Question: What might the diagnosis be?
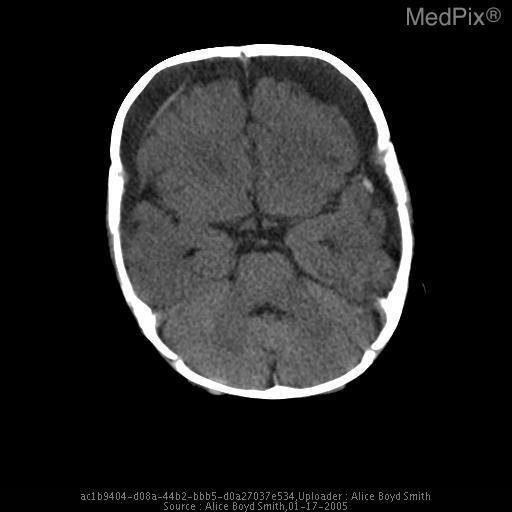
Answer: The possible diagnosis includes Non-accidental trauma.